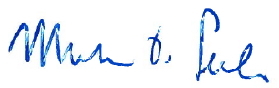
Signature of: michael t seiler